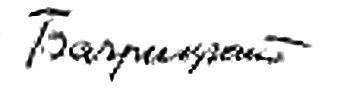
Signature of: eduard bagritsky